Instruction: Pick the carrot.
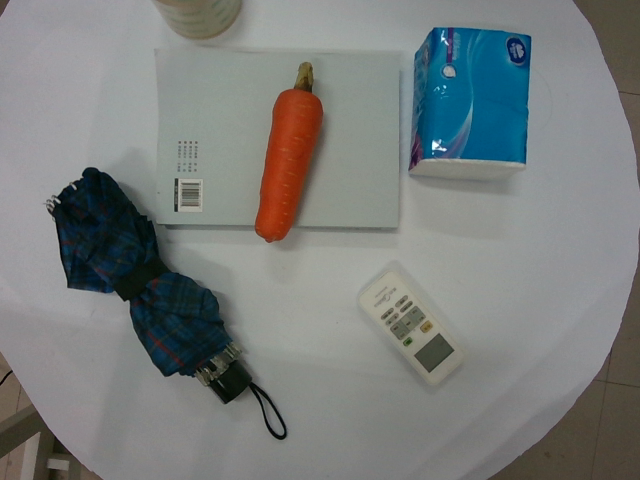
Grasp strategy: vertical